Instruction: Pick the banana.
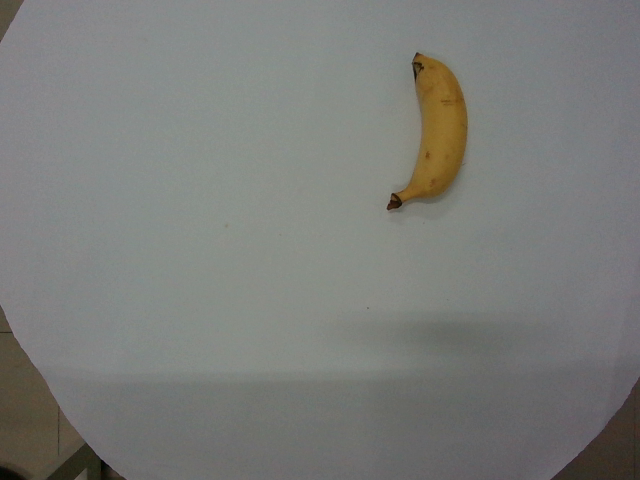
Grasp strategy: vertical